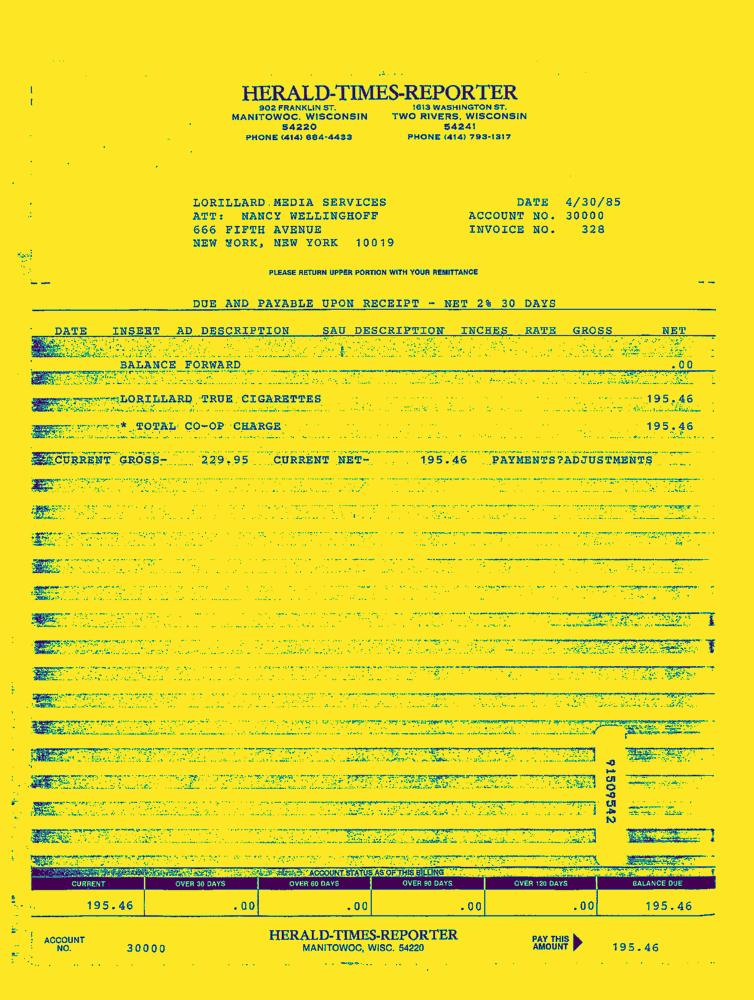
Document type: Invoice-Doc